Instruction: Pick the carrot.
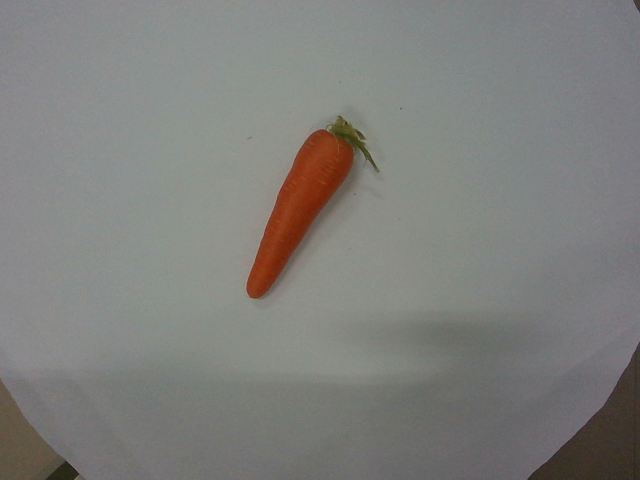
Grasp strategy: vertical